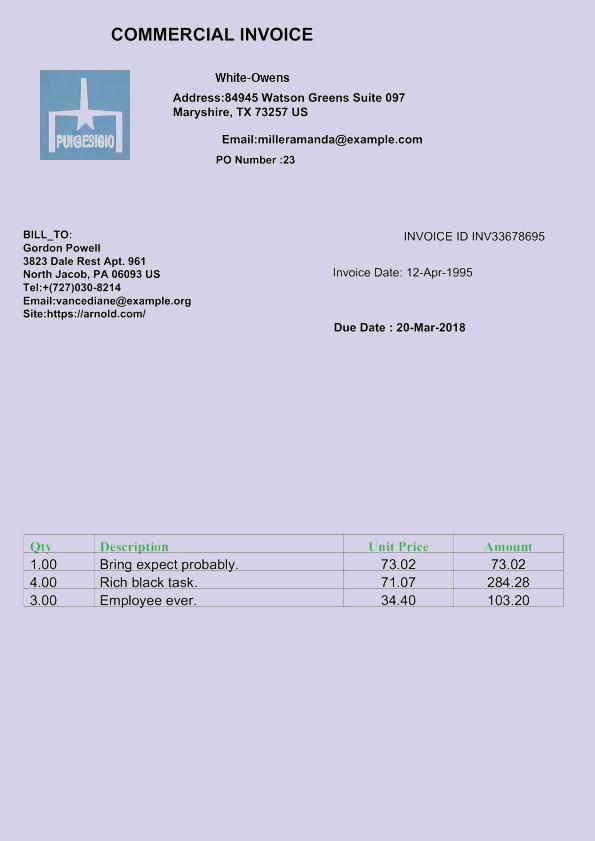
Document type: Invoice